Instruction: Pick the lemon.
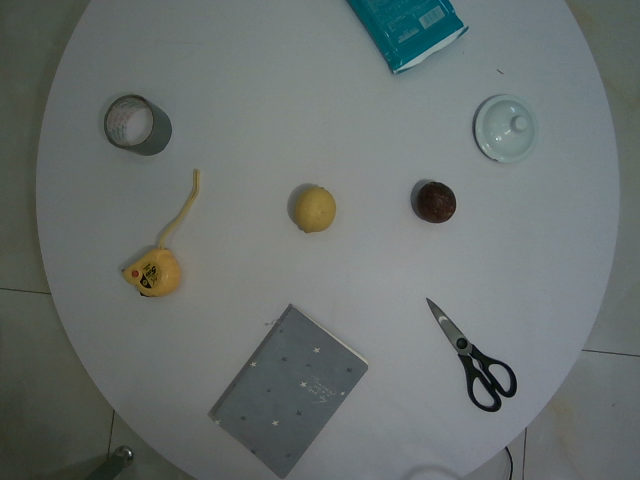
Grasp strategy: vertical